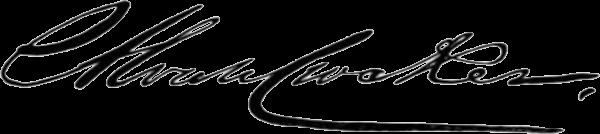
Signature of: alvah crocker